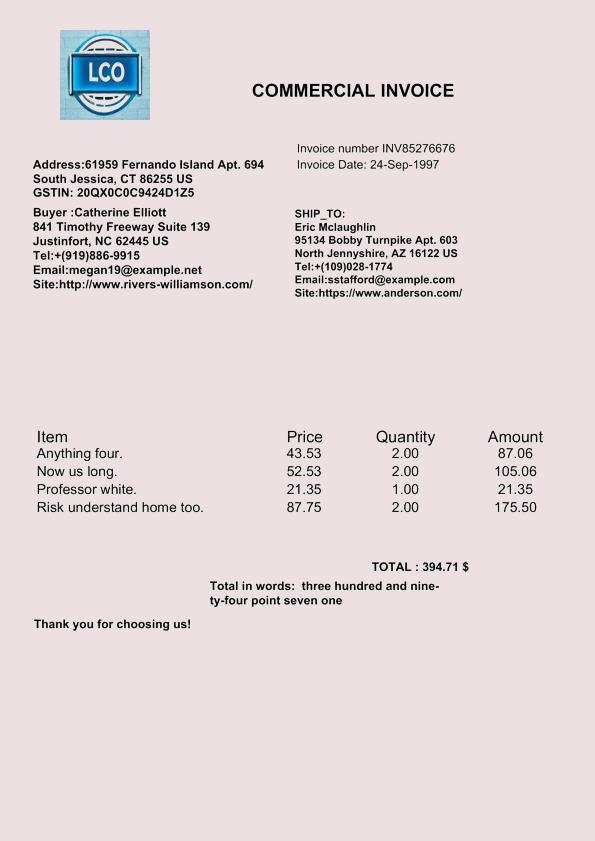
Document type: Invoice